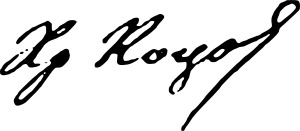
Signature of: hristo kotsev